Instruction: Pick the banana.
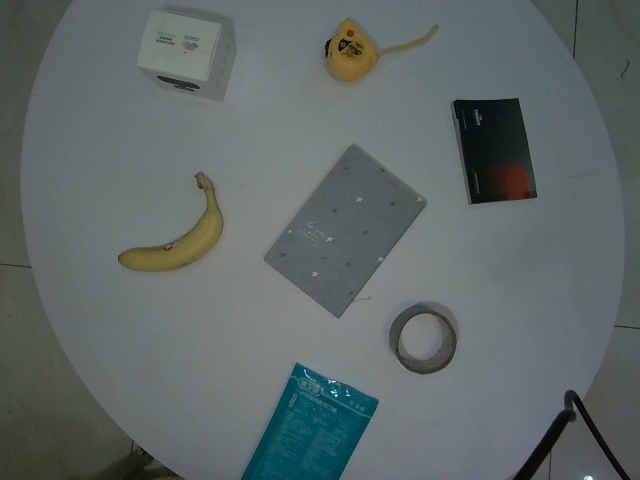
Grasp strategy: vertical